Question: Talk about the condition:
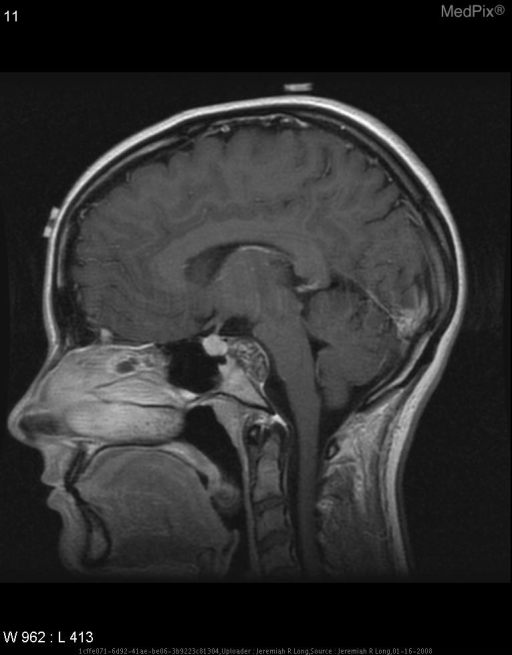
Answer: The disease is discussed as: Chordomas are rare, histologically benign but aggressive tumors arising from  remnants of the embryonic notochord.  They usually lie in the sacrococcygeal area (50%) or the clivus (35%).  These tumors most often affect patients greater than 30 years of age.

Clival chordomas comprise less that 2% of intracranial tumors. They typically arise within the bone and are therefore extradural.  They also invade the surrounding bone and may extend to compress adjacent structures such as cranial nerves and the brain stem.

Clival chordomas are usually of a gelatinous consistency and may have secondary hemorrhage and necrosis. These changes can be present throughout the tumor.

Microscopically, physaliphorus cells are seen, that contain large cytoplasmic vacuoles rich in glycogen and mucin.  These are separated into nests by fibrous sheets.

Immunohistochemistry reveals positive staining for cytokeratin and epithelial membrane antigen.  Chondroid chordomas, a more benign subtype, typically contains hyaline cartilage.

Both CT and MR are used to diagnose and delineate the extent of clival chordomas.  On CT, adjacent bone destruction is seen, and areas of low attenuation in the mass may represent the gelatinous matrix.  Calcification is occasionally seen inside the mass.

On MR, high signal intensity is seen on T2-weighted images.  These tumors are usually iso or hypo-intense on T1-weighted imaging with areas of occasional high signal intensity, representing blood or mucin.

After administration of gadolinium contrast, these tumors typically demonstrate heterogenous enhancement, and typically have a “honeycomb” appearance, due their lobular organization.

MR also is useful to characterize possible internal carotid or vertebrobasilar encasement.

Treatment for clival chordomas usually consists of a dual approach: surgical removal and radiation.  Depending upon direction of growth of the chordoma, a transphenoidal, transmaxillary, transbasal, cranioorbitozygomatic, or transcondylar approach may be used.  Occasionally, subtotal resection of the mass is performed, due to high risk of injury to adjacent neurovascular structures.  Potential complications include stroke, cranial nerve palsy, CSF leak, and meningitis.

Proton beam therapy has been the mainstay of radiation treatment for clival chordomas.  Any form of radiation is given postoperatively, and in most cases, traditional forms of treatment are avoided to limit the amount of injury to vital surrounding structures.  A study performed by Pearlman and Friedman showed an 80% local control rate with a minimum of 80 Gy and only 20% control rate with 40 to 60 Gy.

Although histologically benign, clival chordomas have a high rate of recurrence, which may be related to sub-total resection.  Distant metastases are uncommon.  Survival rate approaches 50% at five years and 30% at ten years.  Greater extent of resection is correlated with improved survival.